Question: What is the filing due date as per the document?
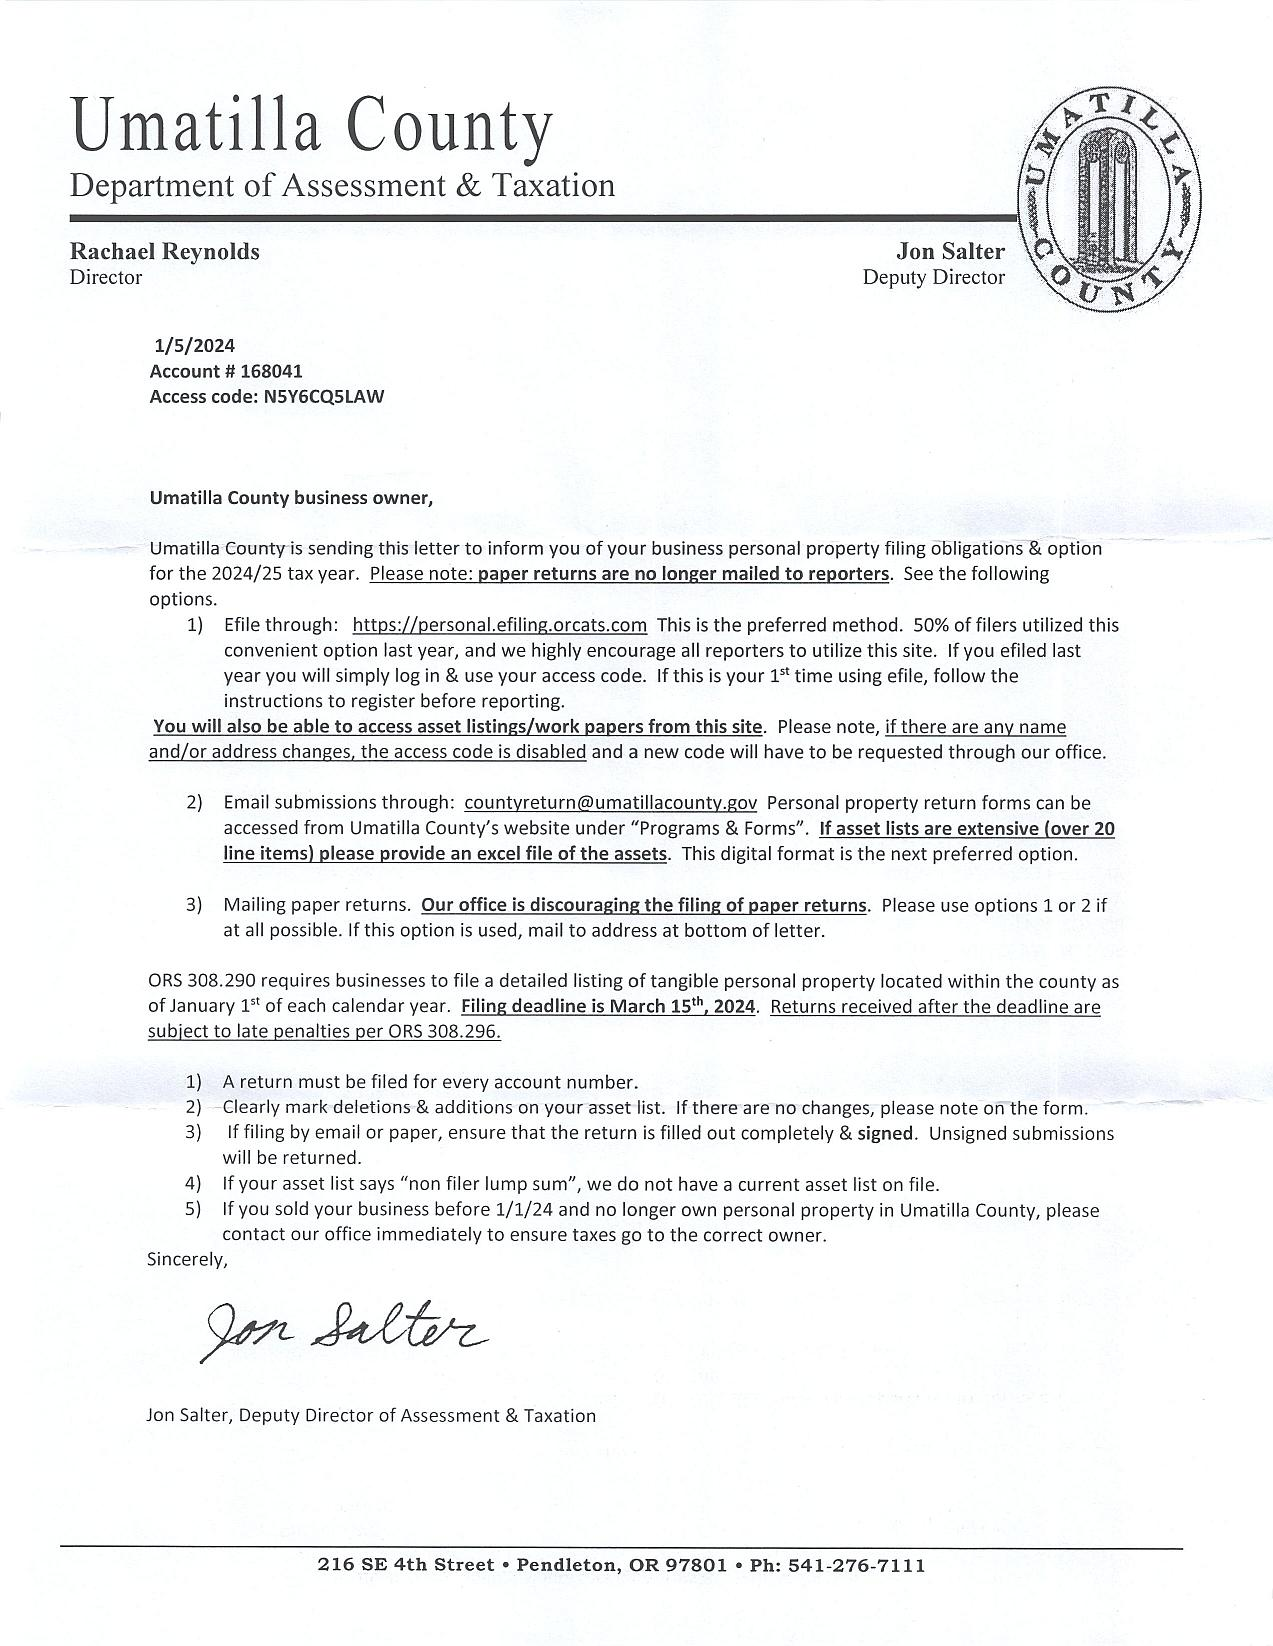
Answer: "March 15th, 2024"